Question: Describe the condition in detail:
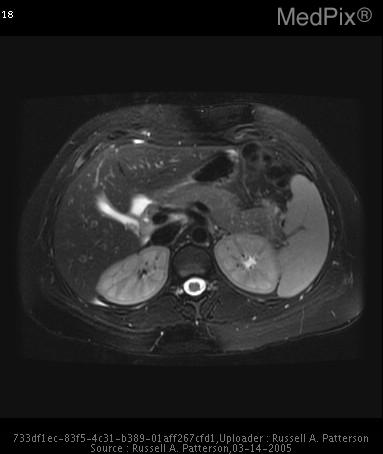
Answer: The disease is discussed as: Acute cholecystitis typically presents with right upper quadrant or periumbilical abdominal pain that may radiate to the back or shoulder, fever, and leukocytosis.  The gallbladder becomes inflamed due to blockage of the cystic duct--not all gallstones produce enough irritation to produce inflammation.  Many people with gallstones are asymptomatic, some have episodes of biliary colic, and others develop cholecystitis.
        The diagnosis is most commonly made via ultrasound, which may show presence of gallstones, gallbladder wall thickening, and/or pericholic fluid.  Studies have shown that US is fairly sensitive in >80% of cases.  One study reported by M.T. Keogan suggested that MRCP with half-Fourier RARE sequence has a sensitivity of 91% and specificity of 79% for acute cholecystitis though other studies suggest lower sensitivity (70%).  For detection of stones in the cystic duct, however, MRCP is indisputably more reliable than ultrasound; with reported sensitivity and specificity of 95 and 97 percent.  ERCP has, in the past, been commonly used for visualization of the ductal system and is useful for concurrent stone extraction, stent insertion, or biopsy.  But MRCP has become useful because it is less invasive and does not require addition of contrast--hence decreasing procedure morbidity.
       Left untreated, cholecystitis may resolve.  But due to the various complications which can occur such as gallbladder gangrene, perforated gallbladder, or cholecystoenteric fistula leading to gallstone ileus, removal of the gallbladder is the preferred method of treatment and is commonly performed via laparoscopic method converted to open cholecystectomy as needed.